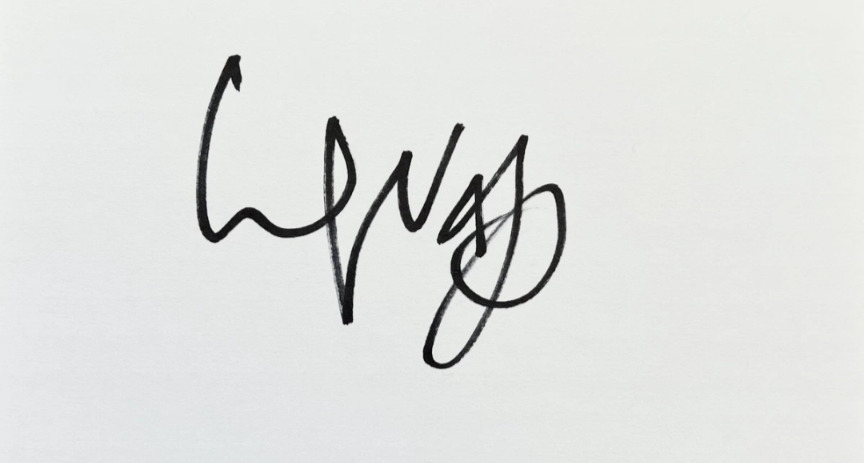
Signature of: lisa vanderpump